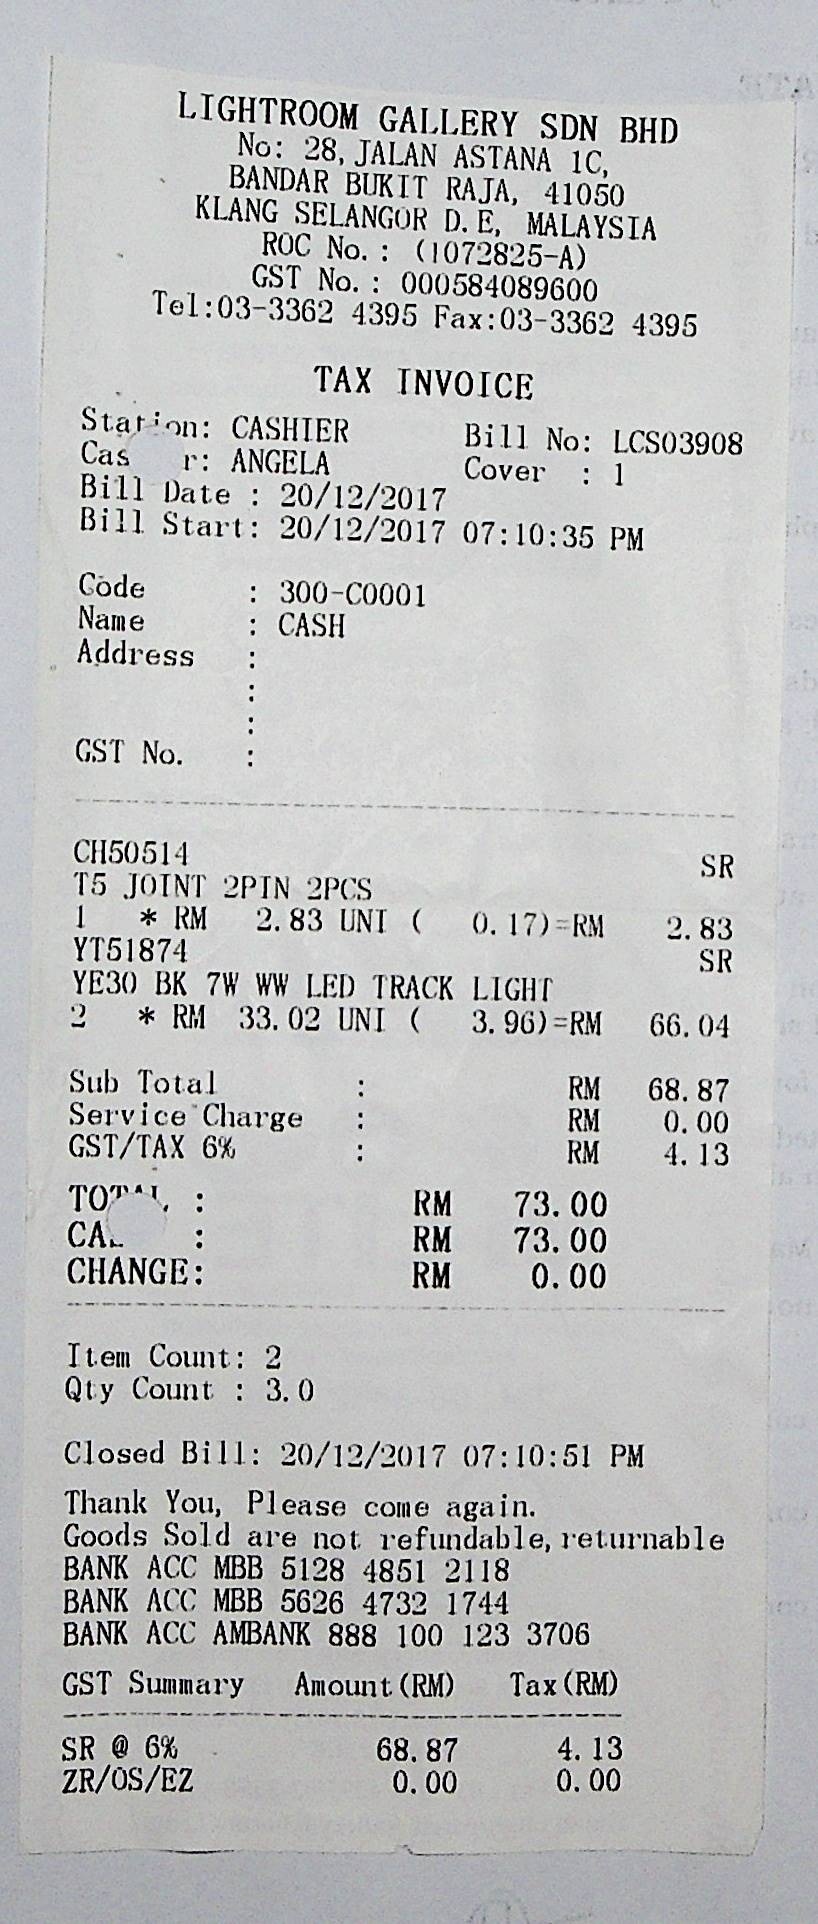
LIGHTROOM GALLERY SDN BHD
NO: 28, JALAN ASTANA 1C,
BANDAR BUKIT RAJA, 41050
KLANG SELANGOR D.E, MALAYSIA
ROC NO. : (1072825-A)
GST NO. : 000584089600
TEL:03-3362 4395 FAX:03-3362 4395
TAX INVOICE
STATION: CASHIER
BILL NO: LCS03908
CAS
R: ANGELA
COVER : 1
BILL DATE : 20/12/2017
BILL START: 20/12/2017 07:10:35 PM
CODE
: 300-C0001
NAME
: CASH
ADDRESS
:
:
:
GST NO.
:
CH50514
SR
T5 JOINT 2PIN 2PCS
* RM 2.83 UNI ( 0.17)=RM 2.83
1
YT51874
SR
YE30 BK 7W WW LED TRACK LIGHT
2
* RM 33.02 UNI ( 3.96)=RM 66.04
SUB TOTAL
:
RM
68.87
SERVICE CHARGE
:
RM
0.00
GST/TAX 6%
:
RM
4.13
TO
:
RM
73.00
CA
:
RM
73.00
CHANGE:
RM
0.00
ITEM COUNT: 2
QTY COUNT : 3.0
CLOSED BILL: 20/12/2017 07:10:51 PM
THANK YOU, PLEASE COME AGAIN.
GOODS SOLD ARE NOT REFUNDABLE, RETURNABLE
BANK ACC MBB 5128 4851 2118
BANK ACC MBB 5626 4732 1744
BANK ACC AMBANK 888 100 123 3706
GST SUMMARY
AMOUNT (RM)
TAX (RM)
SR @ 6%
68.87
4.13
ZR/OS/EZ
0.00
0.00